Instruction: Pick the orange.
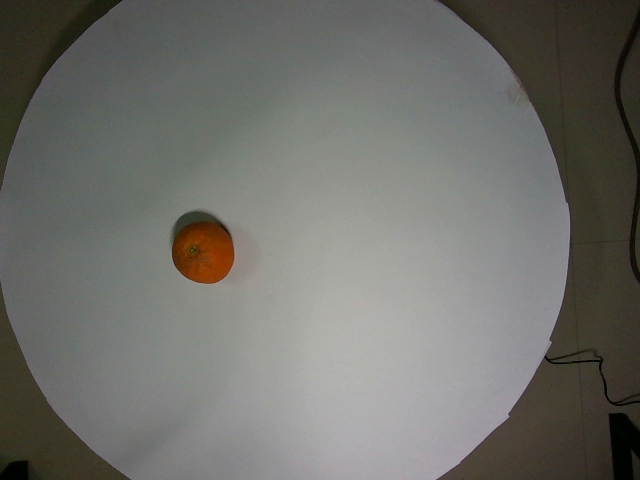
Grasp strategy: vertical